Question: Which state is mentioned in the document?
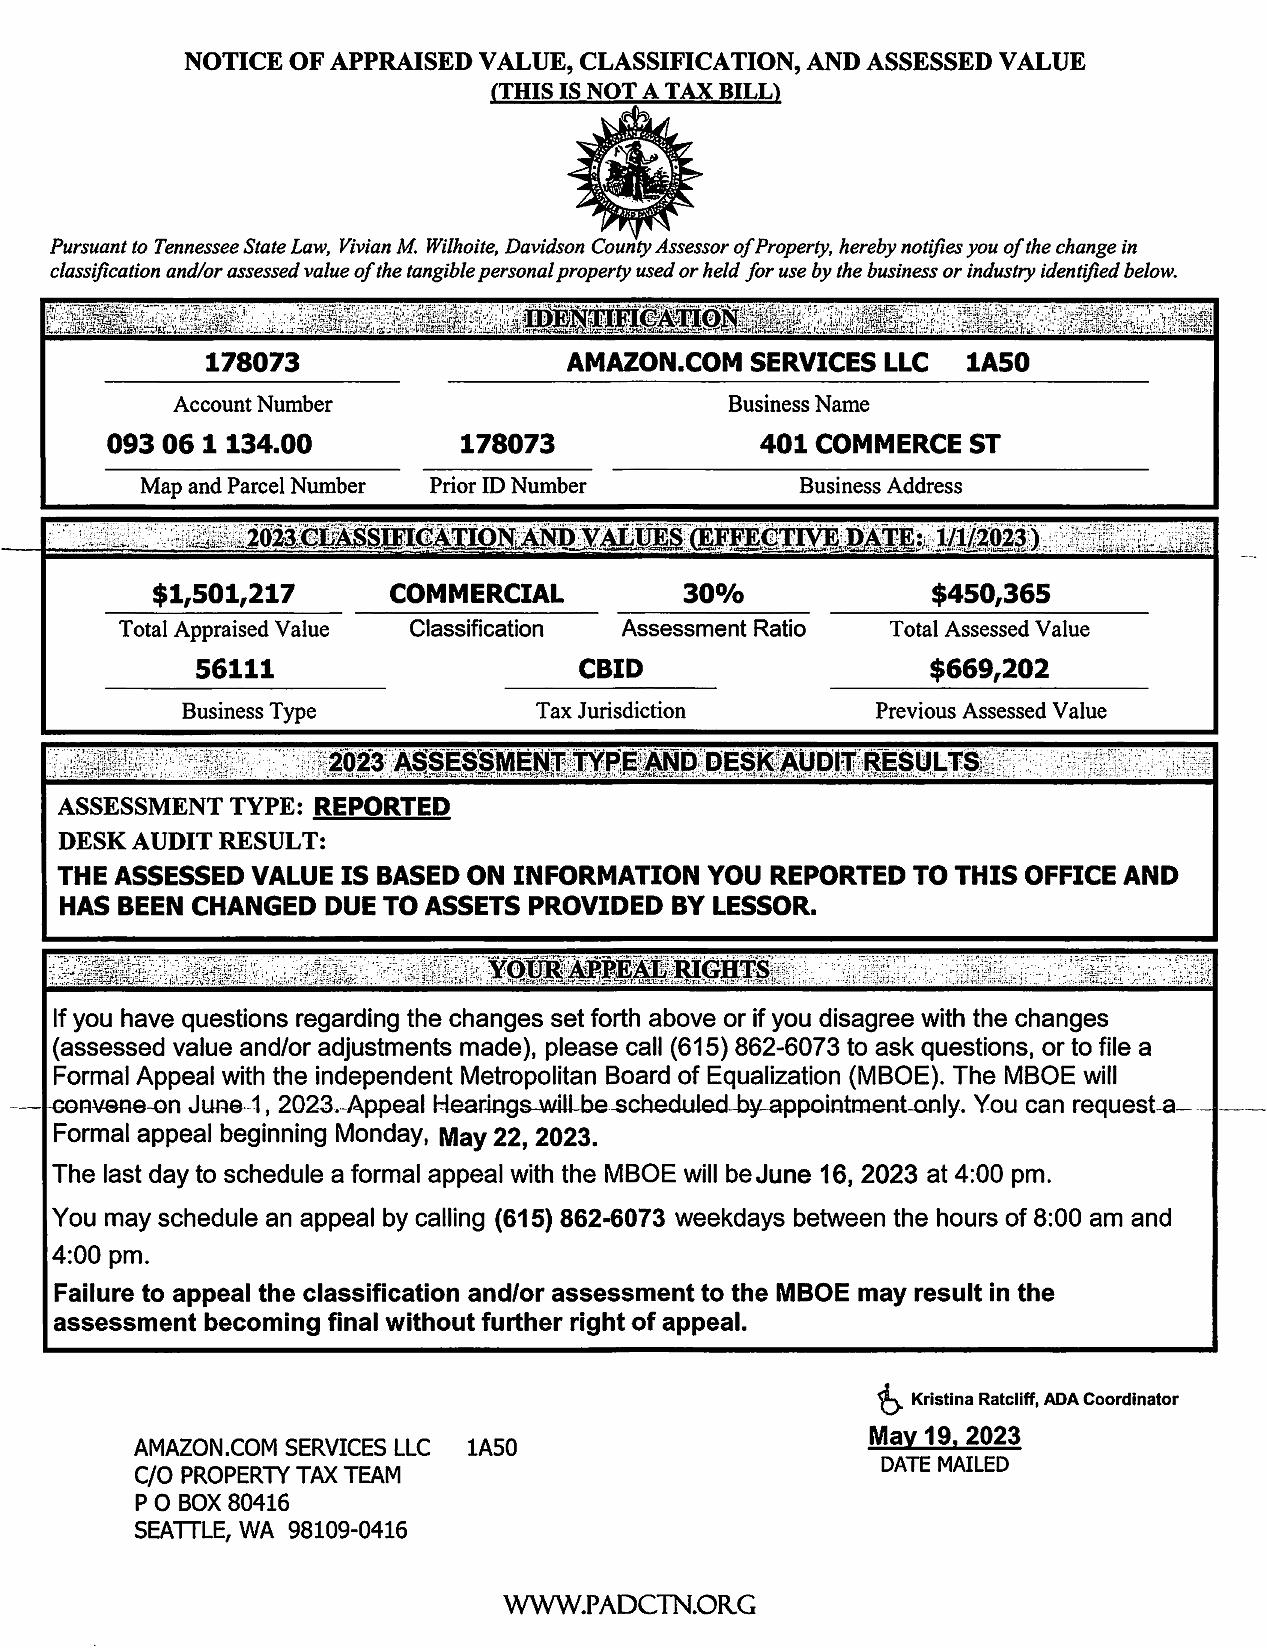
Answer: "Tennessee"